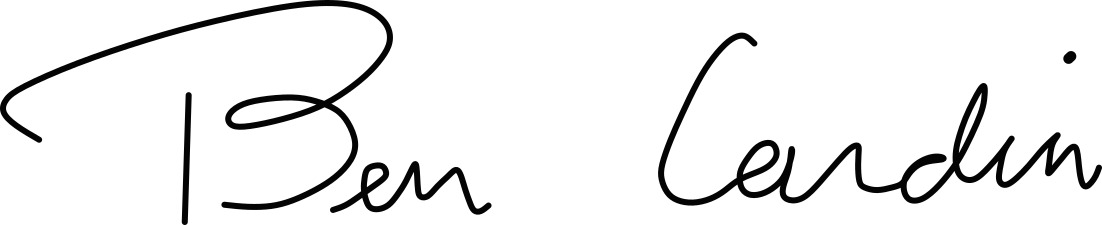
Signature of: ben cardin